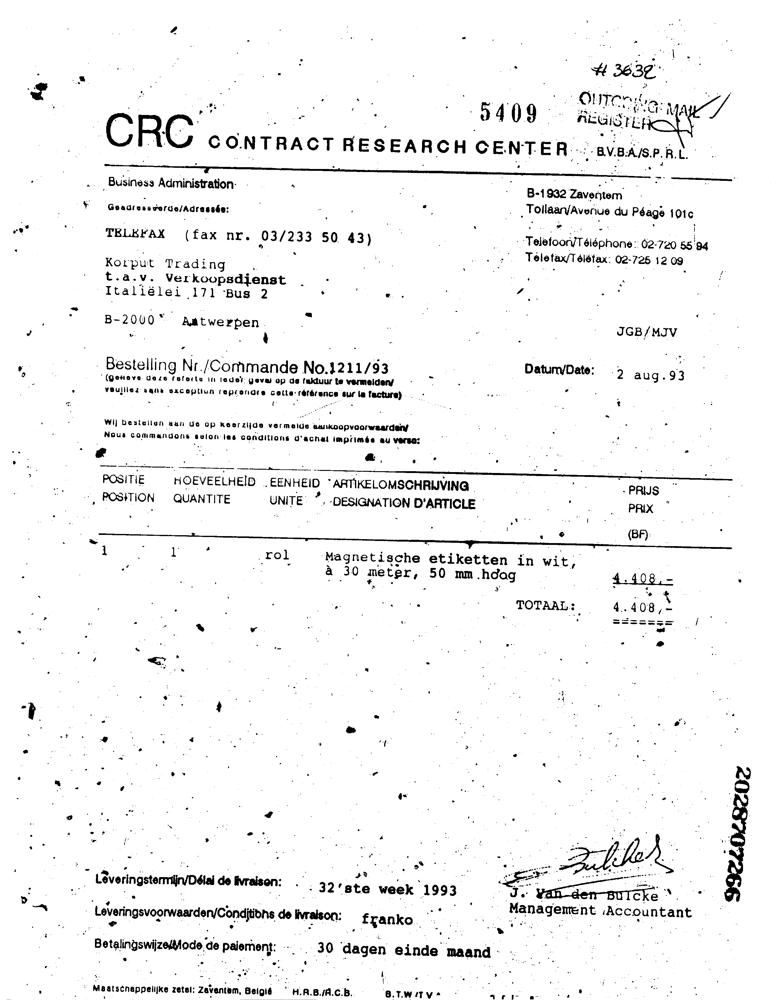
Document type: Invoice